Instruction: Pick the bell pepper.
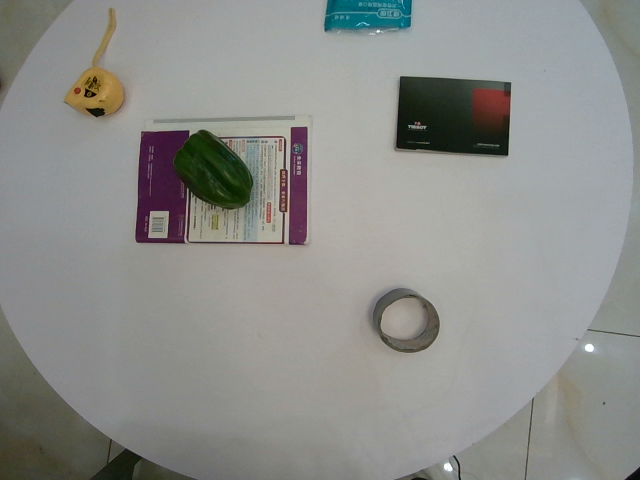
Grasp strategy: vertical